Question: What could the diagnosis suggest?
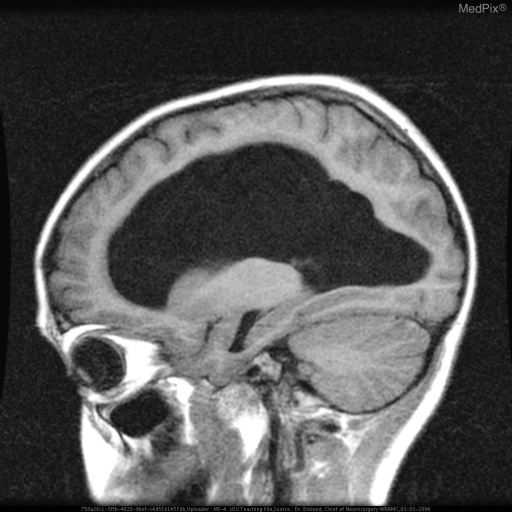
Answer: The possible diagnosis includes Obstructive hydrocephalus resulting from stenosis at the aqueduct of Sylvius.  Although the stenosis may be congenital the images suggest a low grade neoplasm of the tectal plate..